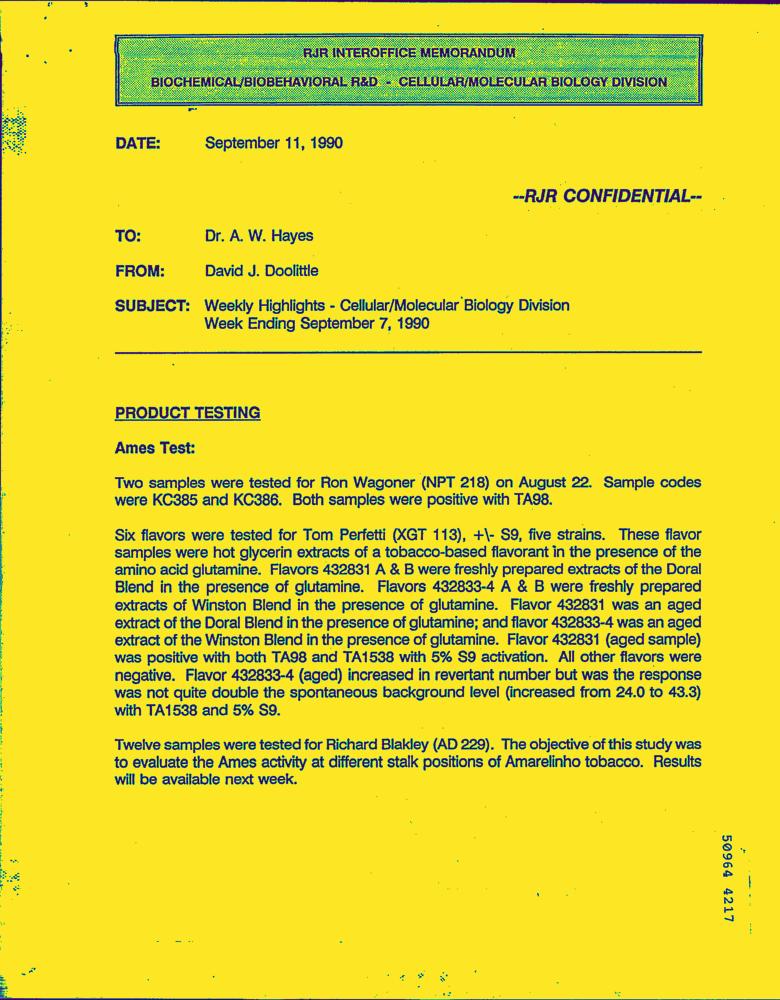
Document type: Letter-Doc